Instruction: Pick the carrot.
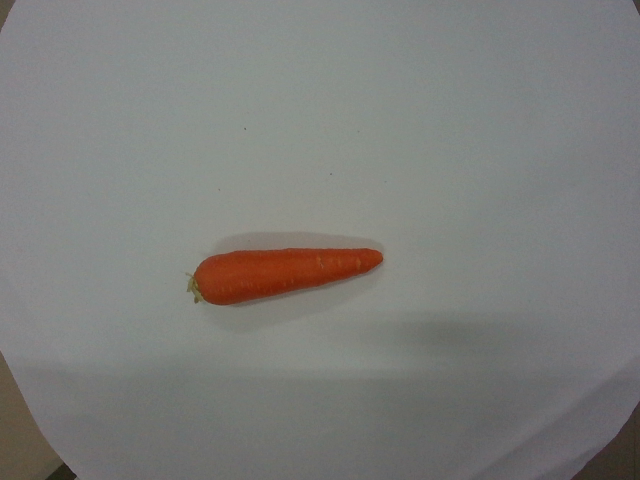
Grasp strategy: vertical